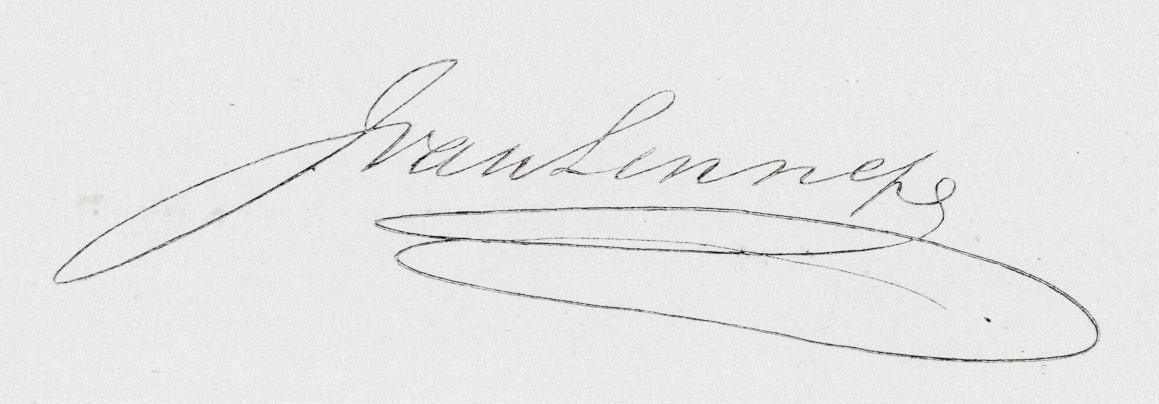
Signature of: jacob van lennep